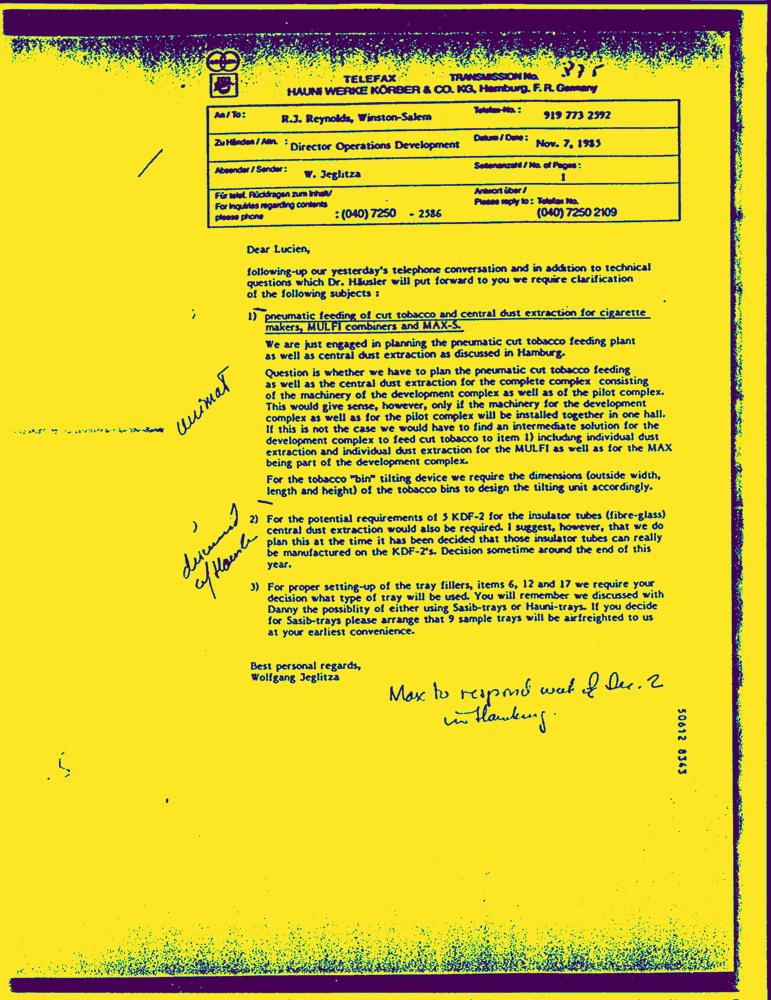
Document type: Letter-Doc